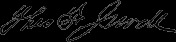
Signature of: theodore frelinghuysen jewell